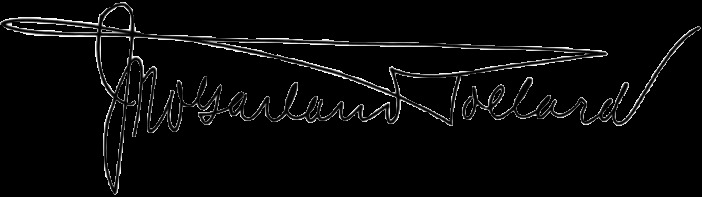
Signature of: john garland pollard